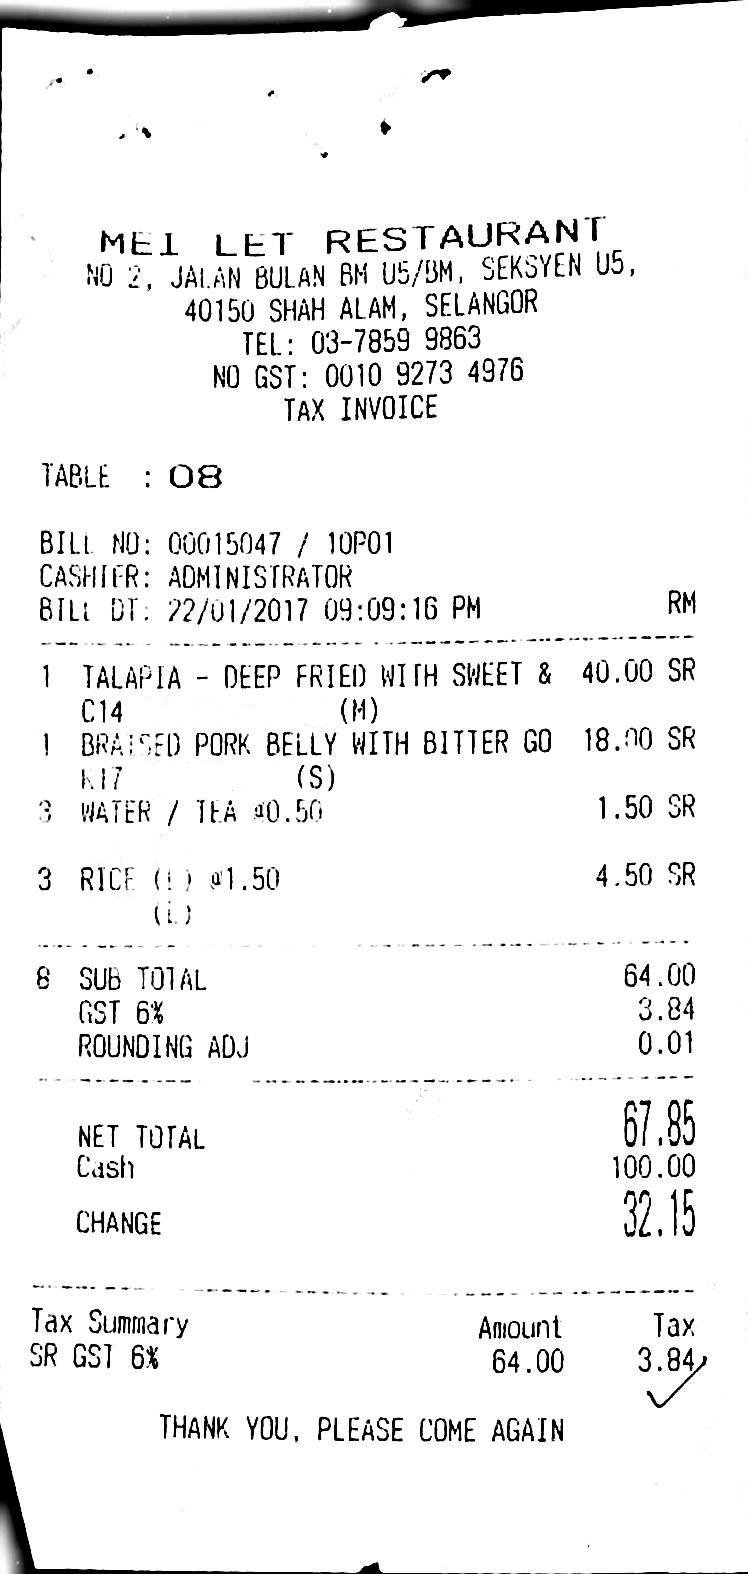
MEI LET RESTAURANT
NO 2, JALAN BULAN BM U5/BM, SEKSYEN U5,
40150 SHAH ALAM, SELANGOR
TEL: 03-7859 9863
NO GST: 0010 9273 4976
TAX INVOICE
TABLE
: 08
BILL NO:
CASHIER:
BILL DT:
22/01/2017 09:09:16 PM
RM
1
TALAPIA - DEEP FRIED WITH SWEET &
40.00 SR
00015047 / 10P01
C14
1
BRAISED PORK BELLY WITH BITTER GO
18.00 SR
ADMINISTRATOR
K17
(S)
3
WATER / TEA @0.50
1.50 SR
(M)
3
RICE (L) @1.50
4.50 SR
THANK YOU, PLEASE COME AGAIN
(L)
8
SUB TOTAL
64.00
GST 6%
3.84
ROUNDING ADJ
0.01
NET TOTAL
67.85
CASH
100.00
CHANGE
32.15
TAX SUMMARY
AMOUNT
TAX
SR GST 6%
64.00
3.84